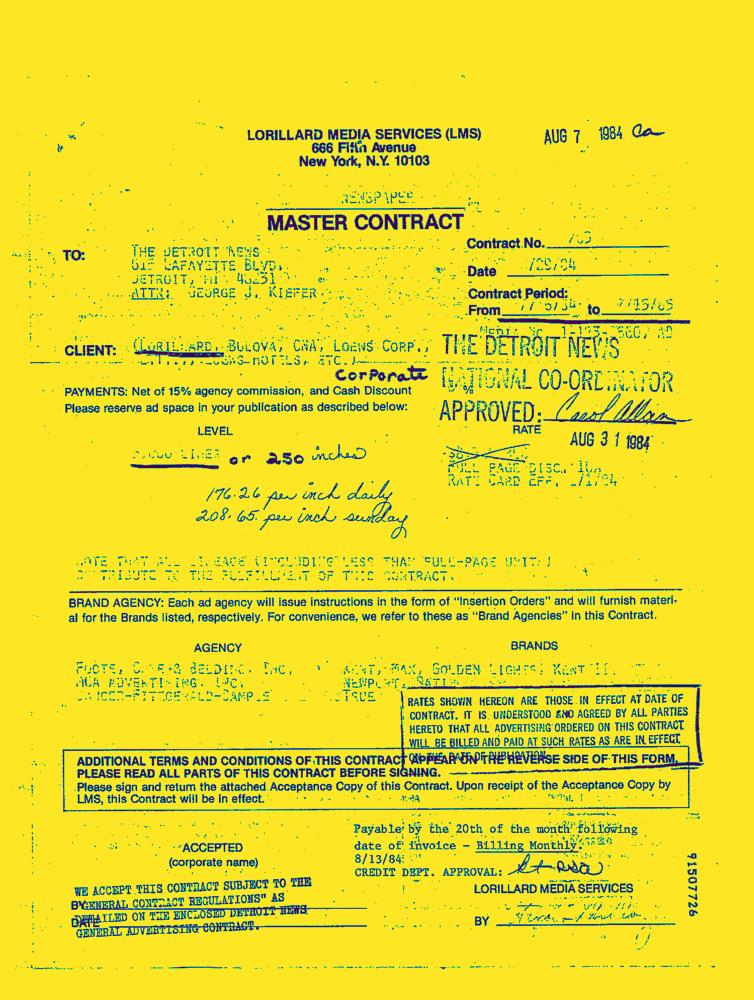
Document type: Invoice-Doc